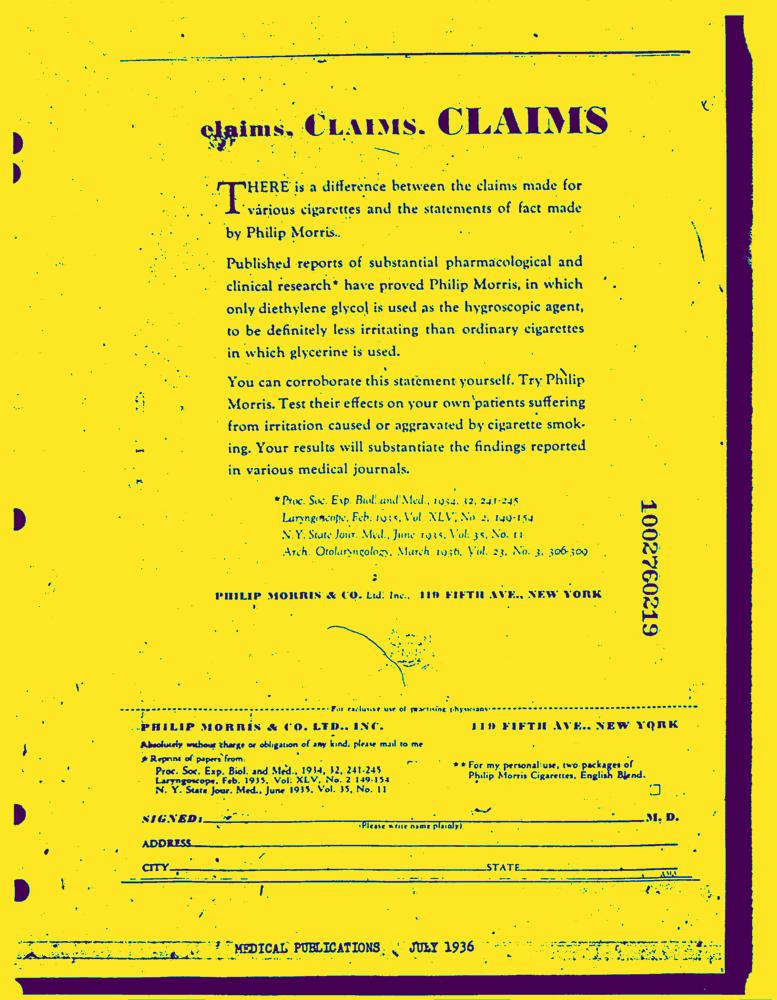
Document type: AD